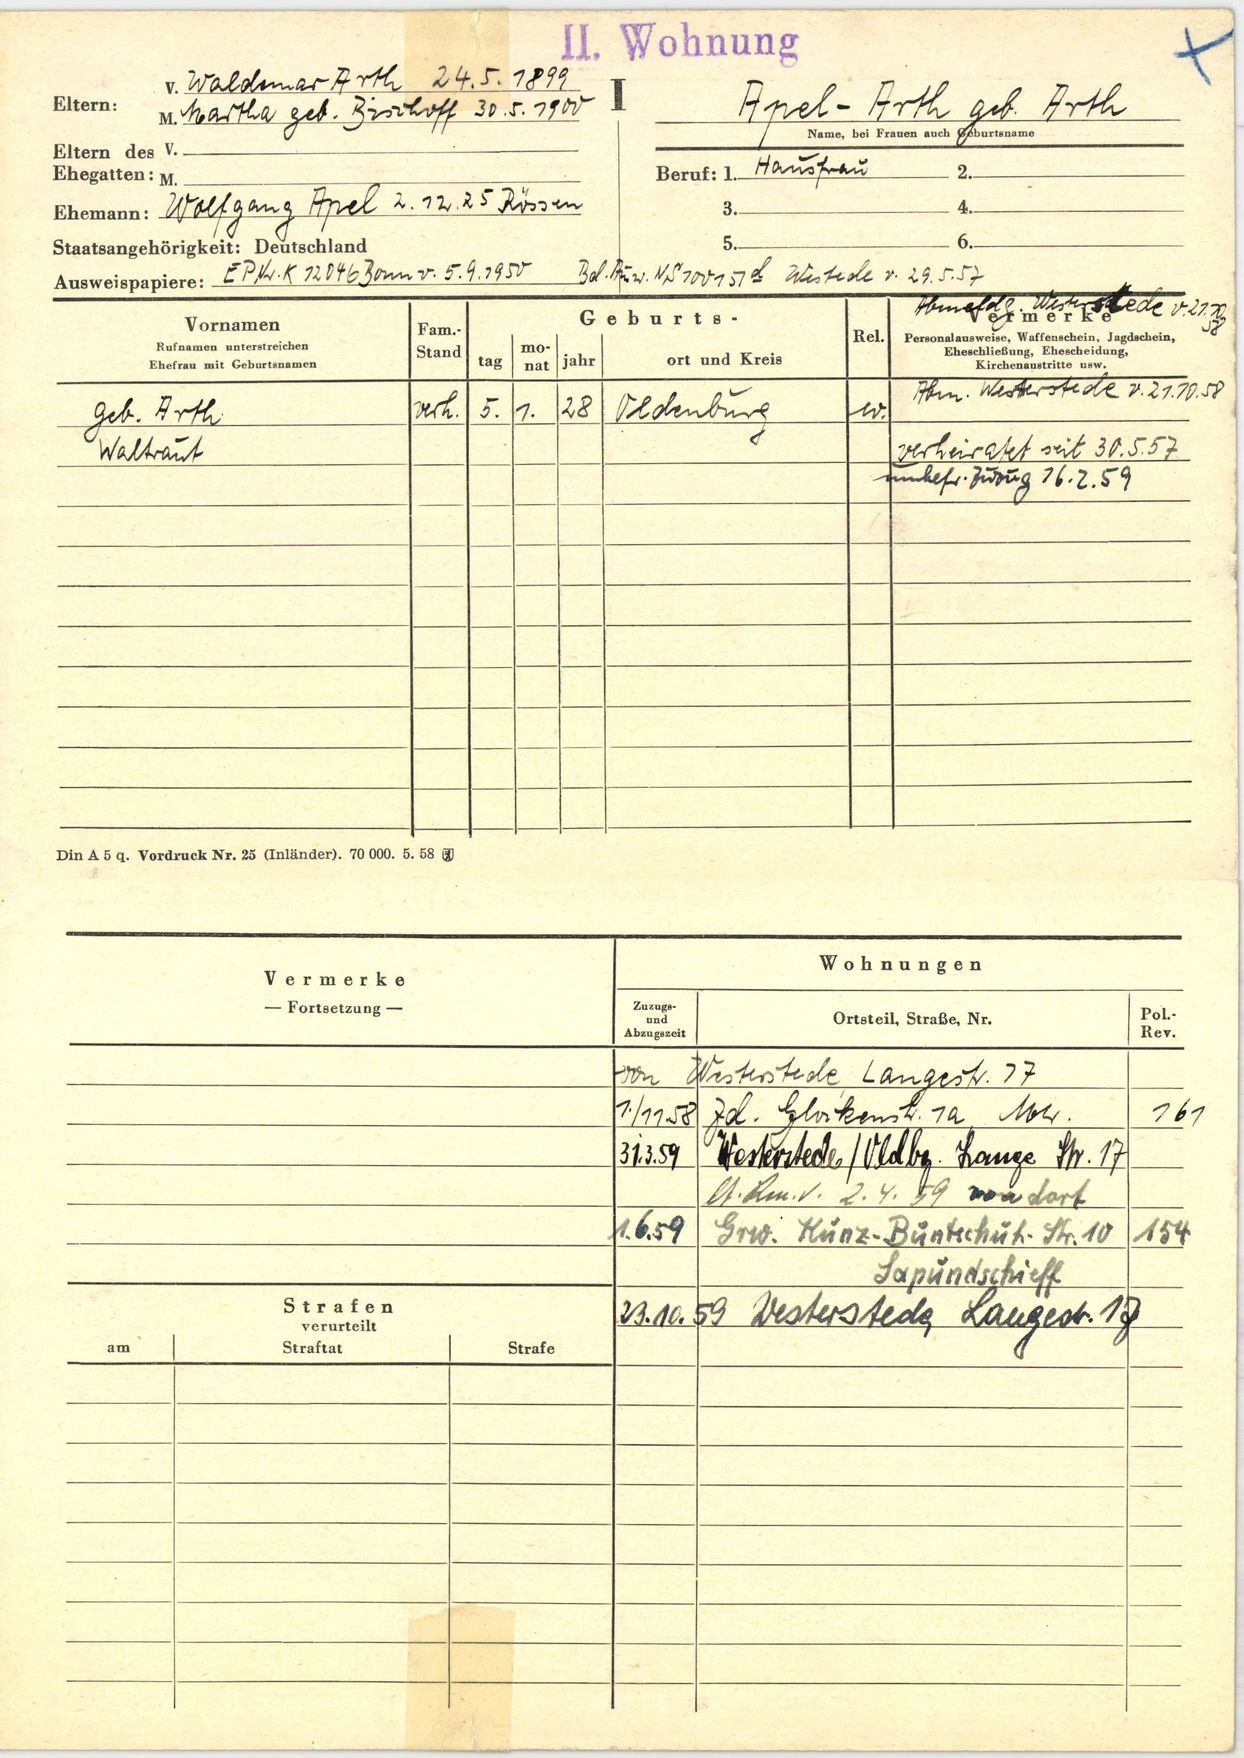
Apel-Arth geb. Arth